Question: How is the history relevant to the case?
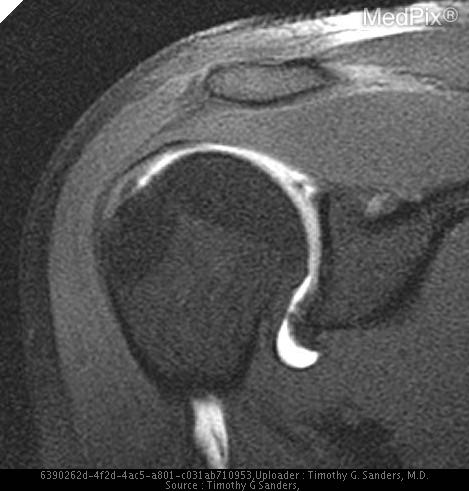
Answer: The patient's history of Soft-ball player who complains of several months of right shoulder pain, aggravated by throwing the ball. No history of an acute injury. is key in understanding the case.